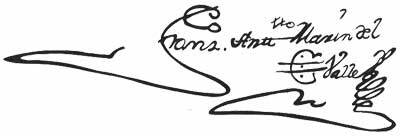
Signature of: francisco antonio marín del valle